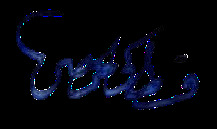
Signature of: qustaki al himsi